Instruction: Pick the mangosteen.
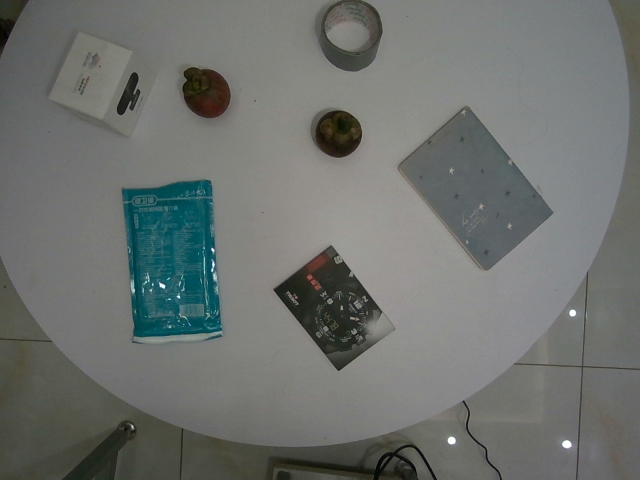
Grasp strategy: vertical